Question: What is the suspected problem?
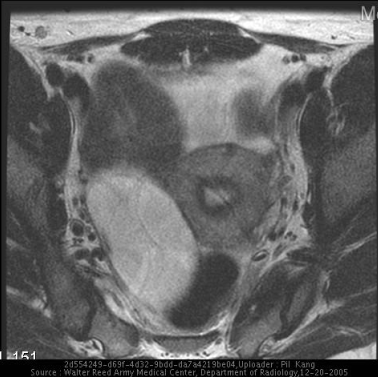
Answer: The findings suggest Ultrasound of the pelvis demonstrates a large right adnexal mass with predominantly hyperechoic echotexture.

MRI demonstrates a right ovarian cystic mass with predominantly expected homogeneously high T2 signal, with a rind of high T1/T2 signal in the anterior surface which becomes dark on fat-saturation images.  This clearly demonstrates the fatty component of what is most likely a benign cystic teratoma.. MRI demonstrates a right ovarian cystic mass with predominantly expected homogeneously high T2 signal, with a rind of high T1/T2 signal in the anterior surface which becomes dark on fat-saturation images.  This clearly demonstrates the fatty component of what is most likely a benign cystic teratoma.. The patient might have a history of Patient found incidental right adnexal mass during a non-related MR imaging study..